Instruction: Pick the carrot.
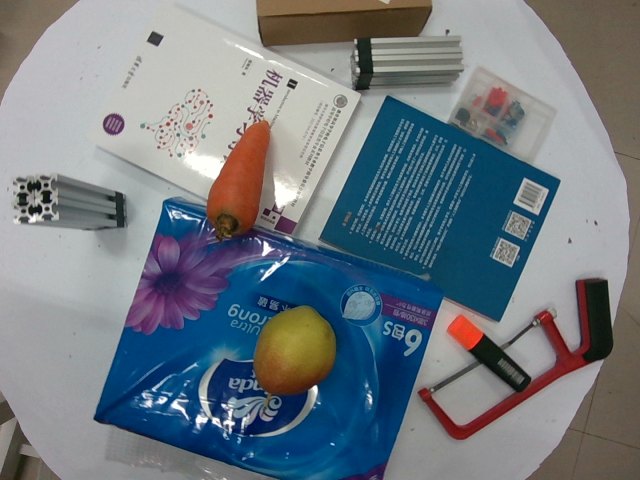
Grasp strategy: vertical